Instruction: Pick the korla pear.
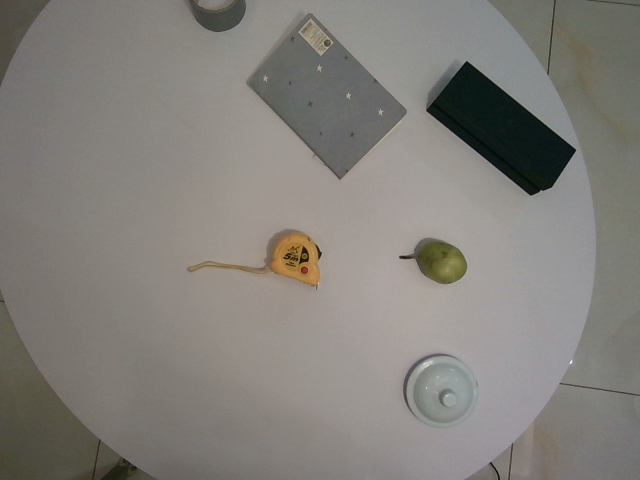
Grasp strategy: vertical